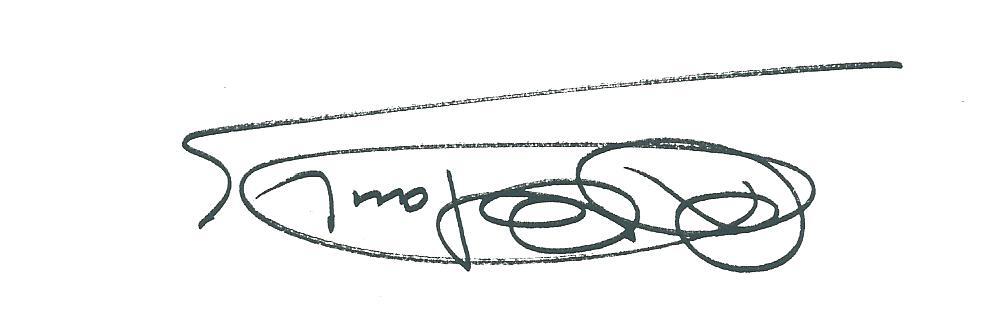
Signature of: rafael clavijo garcía